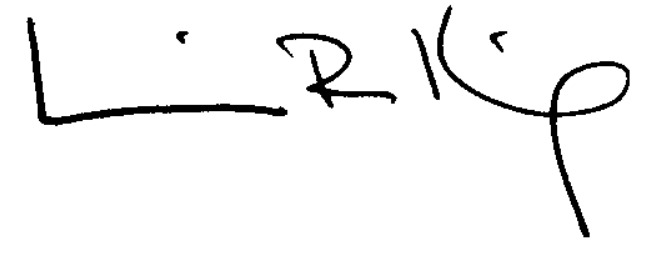
Signature of: laurie r king